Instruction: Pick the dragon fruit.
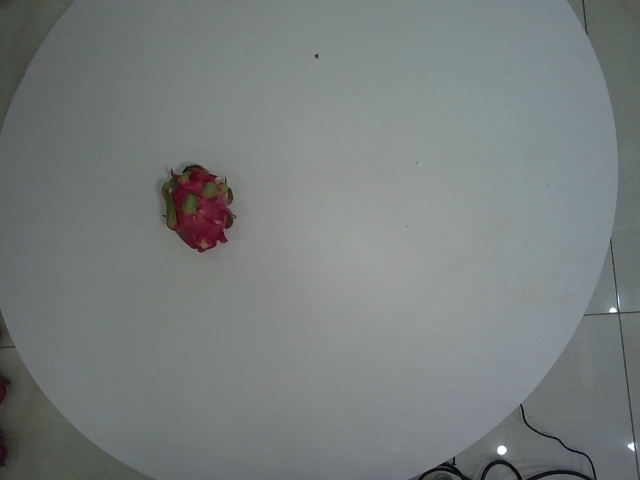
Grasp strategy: vertical